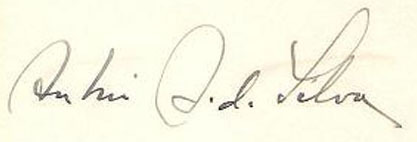
Signature of: antônio silva